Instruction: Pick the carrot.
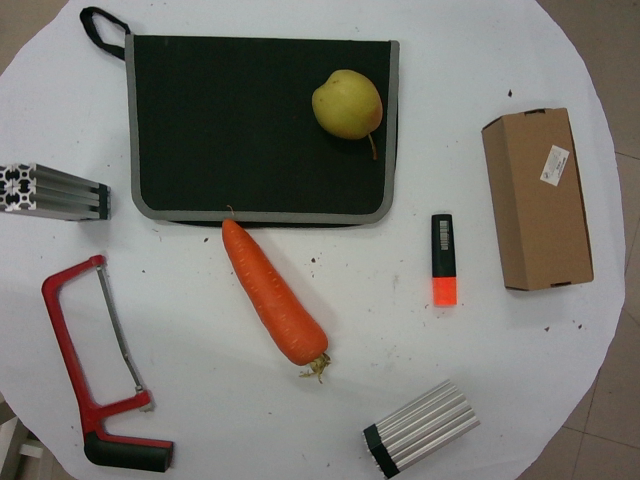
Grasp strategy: vertical